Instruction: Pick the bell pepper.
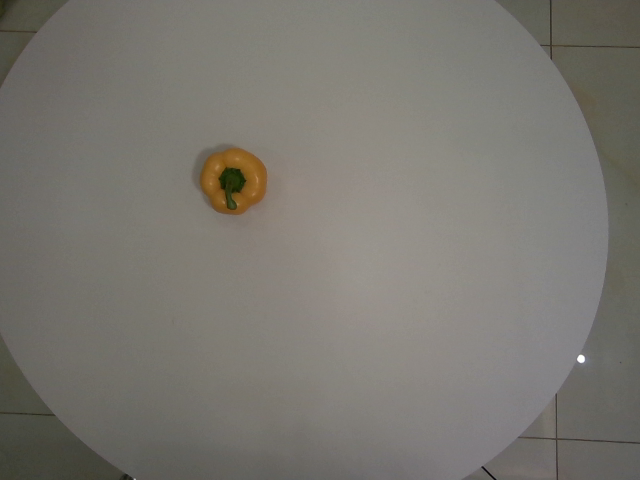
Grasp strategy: vertical